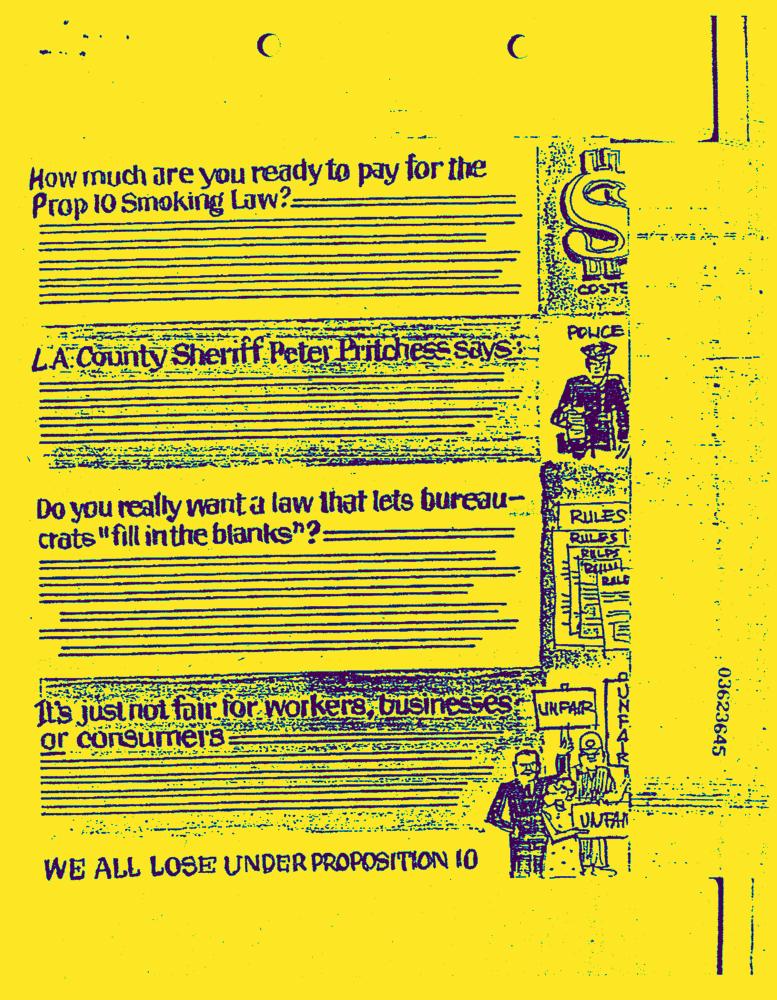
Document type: AD